Patient: Male, age 34
We aim to follow the CARE guidelines for cases reports. A 34-year-old man was admitted to the hospital with chest tightness and a cough that had been present for 6 days. He described having dyspnea that was gradually worsening. His other complaints included bloating, acid reflux, and heartburn. His blood pressure was 139/97 mm Hg, his heart rate was 85 beats/min, and his oxygen saturation was 98% with supplemental oxygen. His Holter monitoring showed sporadic atrial premature beats, sustained ST-T changes, and an abnormal Q wave of the posterior wall. Laboratory investigations demonstrated an elevated white blood cell count of 13.90 x 109/L, a D-dimer level of 5100 ng/mL, and an N-telencephalon sodium peptide precursor (B-type natriuretic peptide) level of 843.20 pg/mL; however, the level of troponin-T was normal. The patient's medical history and physical examination showed no significant abnormalities. An echocardiogram revealed a substantial amount of pericardial effusion and a 7.9 x 2.3 cm2 heterogeneous hypoechoic mass located in the left visceral pericardium. The mass was found to have a broad base and to be adjacent to the left ventricle and atrium ( Figure 1A ).
CMRI and CT examinations were requested for the further diagnosis and assessment of the relationship between the tumor and its adjacent structures. Both of these imaging studies noted a large mass situated superior and inferior to the left side of the heart and adhering to the left ventricular free wall. The tumor completely covered the left atrium, superiorly extended between the ascending aorta and the superior vena cava, and partly encased the pulmonary artery trunk and the left pulmonary artery. In addition, CMRI showed that the irregular soft-tissue mass was asymmetrically hypointense on T1-weighted images and heterogeneously hyperintense on T2-weighted images and fat suppression images ( Figures 1B-F ). The first-pass perfusion images showed that there was no enhancement during the early phase; however, during the balance phase, the lesion appeared slight enhancement. Delayed enhancement images showed that part of the tumor presented mild to moderate patchy enhancement ( Figures 1G-I ). There were large pericardial effusions and bilateral pleural effusions, primarily on the right side. The CT imaging showed that the pericardium was invaded by a cystic solid lesion, and it presented local, unevenly thickened, and nodular changes. After the injection of contrast medium, the solid composition and septa of the tumor were slightly enhanced ( Figure 2 ). CT scans of the head, chest, abdomen, and pelvis were negative, with no evidence of metastasis. Pericardial drainage under ultrasound guidance was performed before CT examination to relieve the patient's chest tightness symptoms, and examination of the bloody pericardial fluid found a few short spindle-shaped cells with dyskaryosis.
The patient subsequently underwent a CT guided percutaneous needle puncture biopsy in the CT room. Histopathological examination of the tissue samples showed spindle cell tumors with a typical structure of hematoxylin-eosin staining arranged in vague fascicles or sheets, which was most compatible with a diagnosis of monophasic SS ( Figures 3A, B ). Immune and molecular pathology results were as follows: AE1/AE3(CK) (individual +), EMA (+), Nestin (+), SMA (weak +), CD 34 (-); CD56(56C04)*(+), SYN (-), INI-1*(+), and CD99 (+). Fluorescence in situ hybridization (FISH) testing was positive as an SS18 (SYT) break-apart probe found that the SS18 gene was broken, thereby further supporting the diagnosis of PSS ( Figure 3C ).
Given that the tumor has invaded the major vascular structures and could not be completely excised, the patient was not considered for surgical treatment. He elected to receive a doxorubicin-ifosfamide chemotherapy regimen in the oncology department. After six cycles of chemotherapy, the tumor had significantly shrunk, which was very well observed via CT imaging ( Figure 4A ). The patient then received one radiation treatment and was discharged home. Four months later, the patient came to the hospital for follow-up examination. CT images showed tumor relapse in the contralateral pericardial cavity. The tumor was located adjacent to the right atrium and the right ventricular junction, but there were no signs of recurrence at the site where the primary tumor had been located ( Figure 4B ). The patient underwent eight cycles of gemcitabine-based combination chemotherapy with acceptable tolerance. There was a slight reduction in tumor size ( Figure 4C ), but the second round of chemotherapy did not seem to be as effective as the first, possibly due to the change in the chemotherapy regimen. Unfortunately, the patient died 17 months after receiving his diagnosis and initiating chemotherapy.
Keywords: cardiac magnetic resonance imaging, computed tomography, echocardiogram, multimodal imaging, pericardial synovial sarcoma
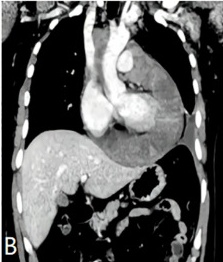
Image caption: (B) Enhanced CT image of the coronal reconstruction showing the tumor circumscribing the ascending aorta, the superior vena cava, and the pulmonary artery.